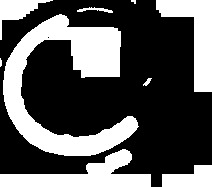
Signature of: mandy capristo